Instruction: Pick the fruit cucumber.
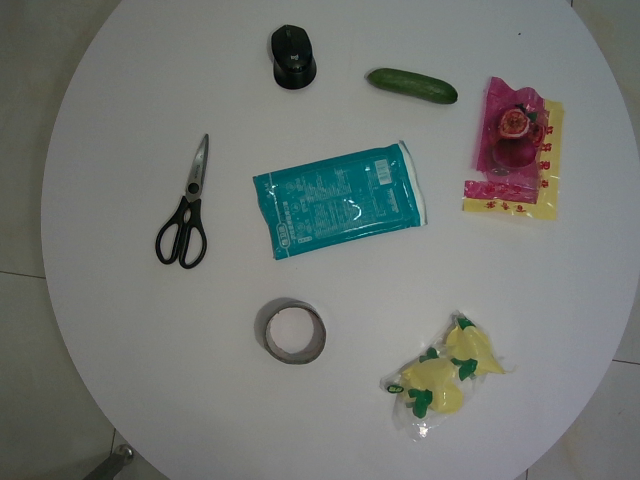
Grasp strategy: vertical